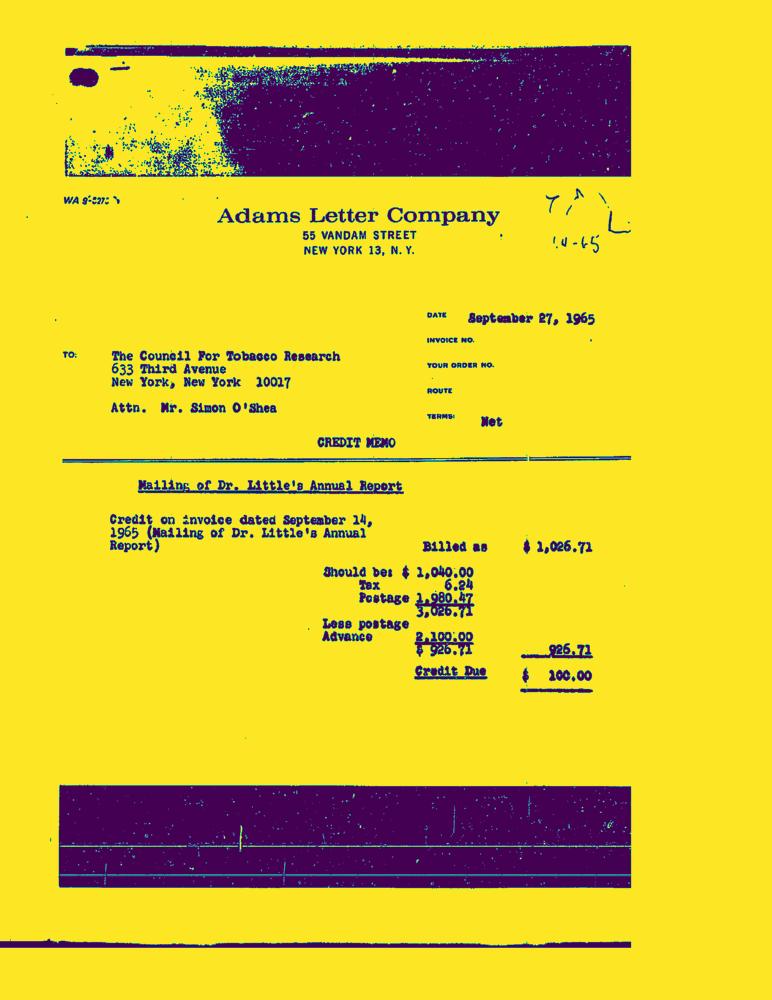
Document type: Invoice-Doc